Question: What jurisdiction, city, or county is the document associated with?
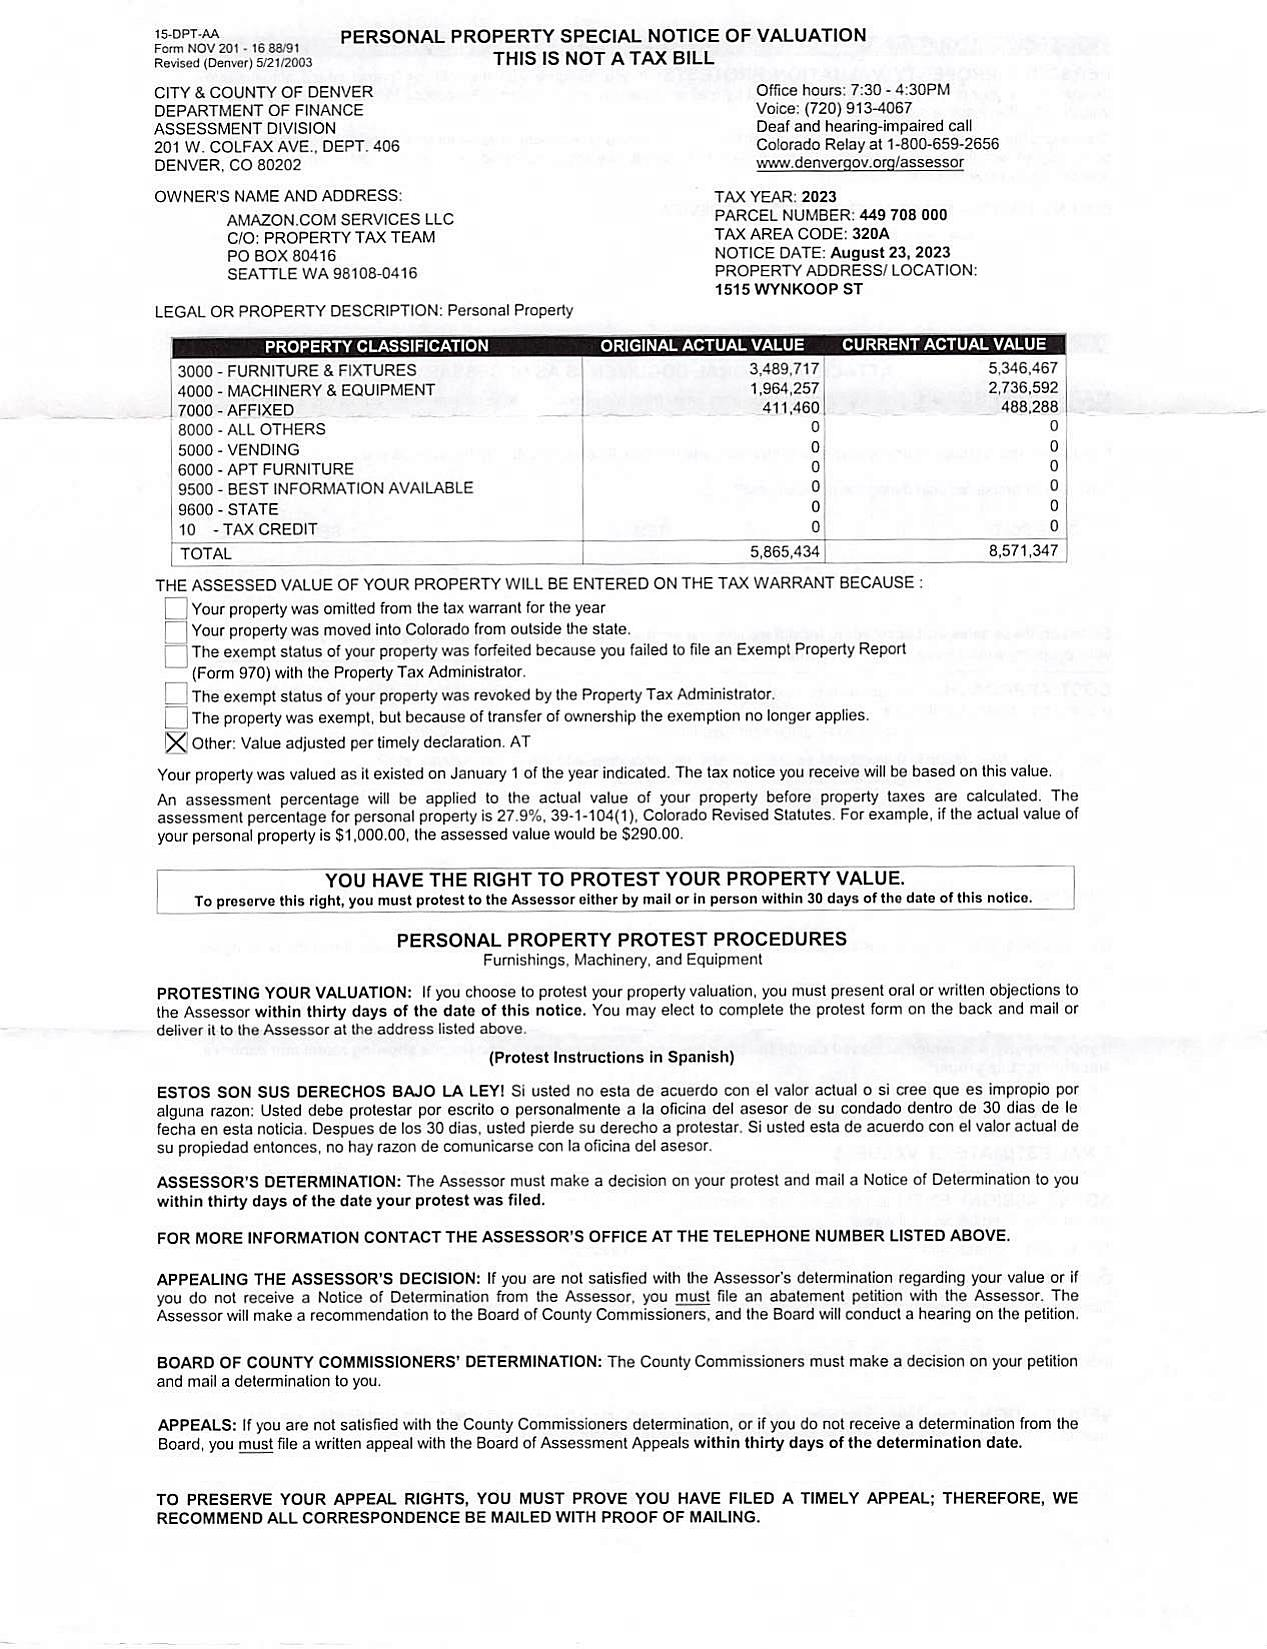
Answer: "City & County of Denver"